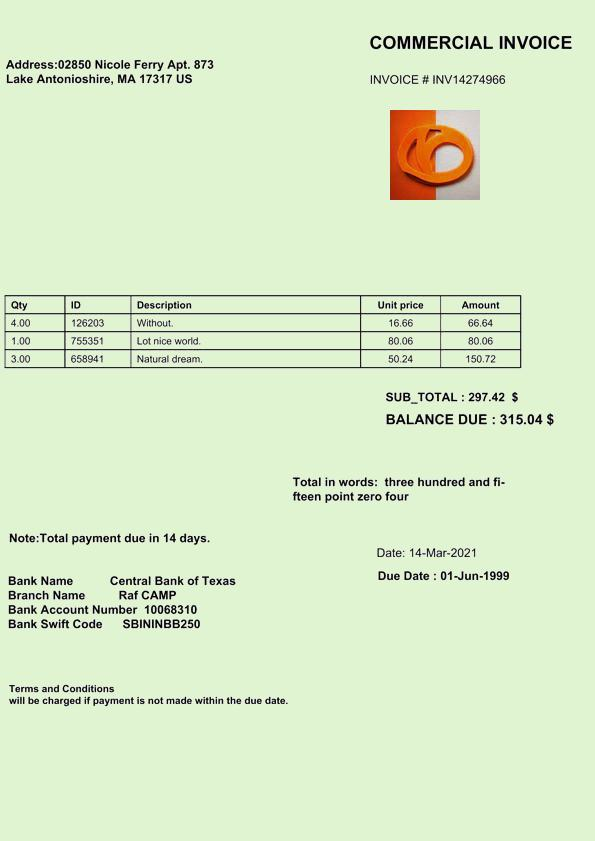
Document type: Invoice